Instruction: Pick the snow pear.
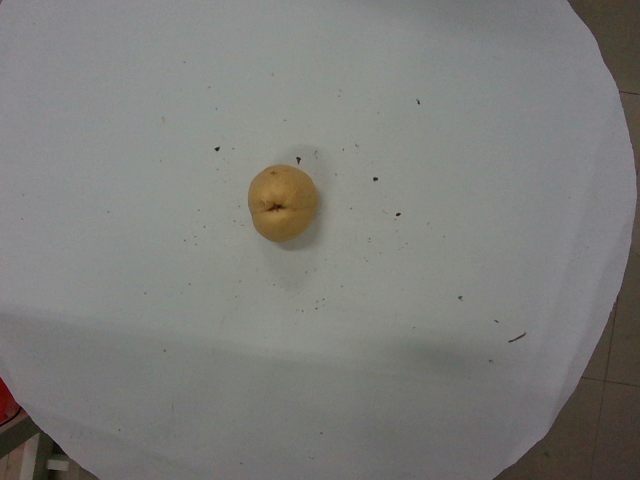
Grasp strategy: vertical